Question: What is the mailing or notice date provided in the document?
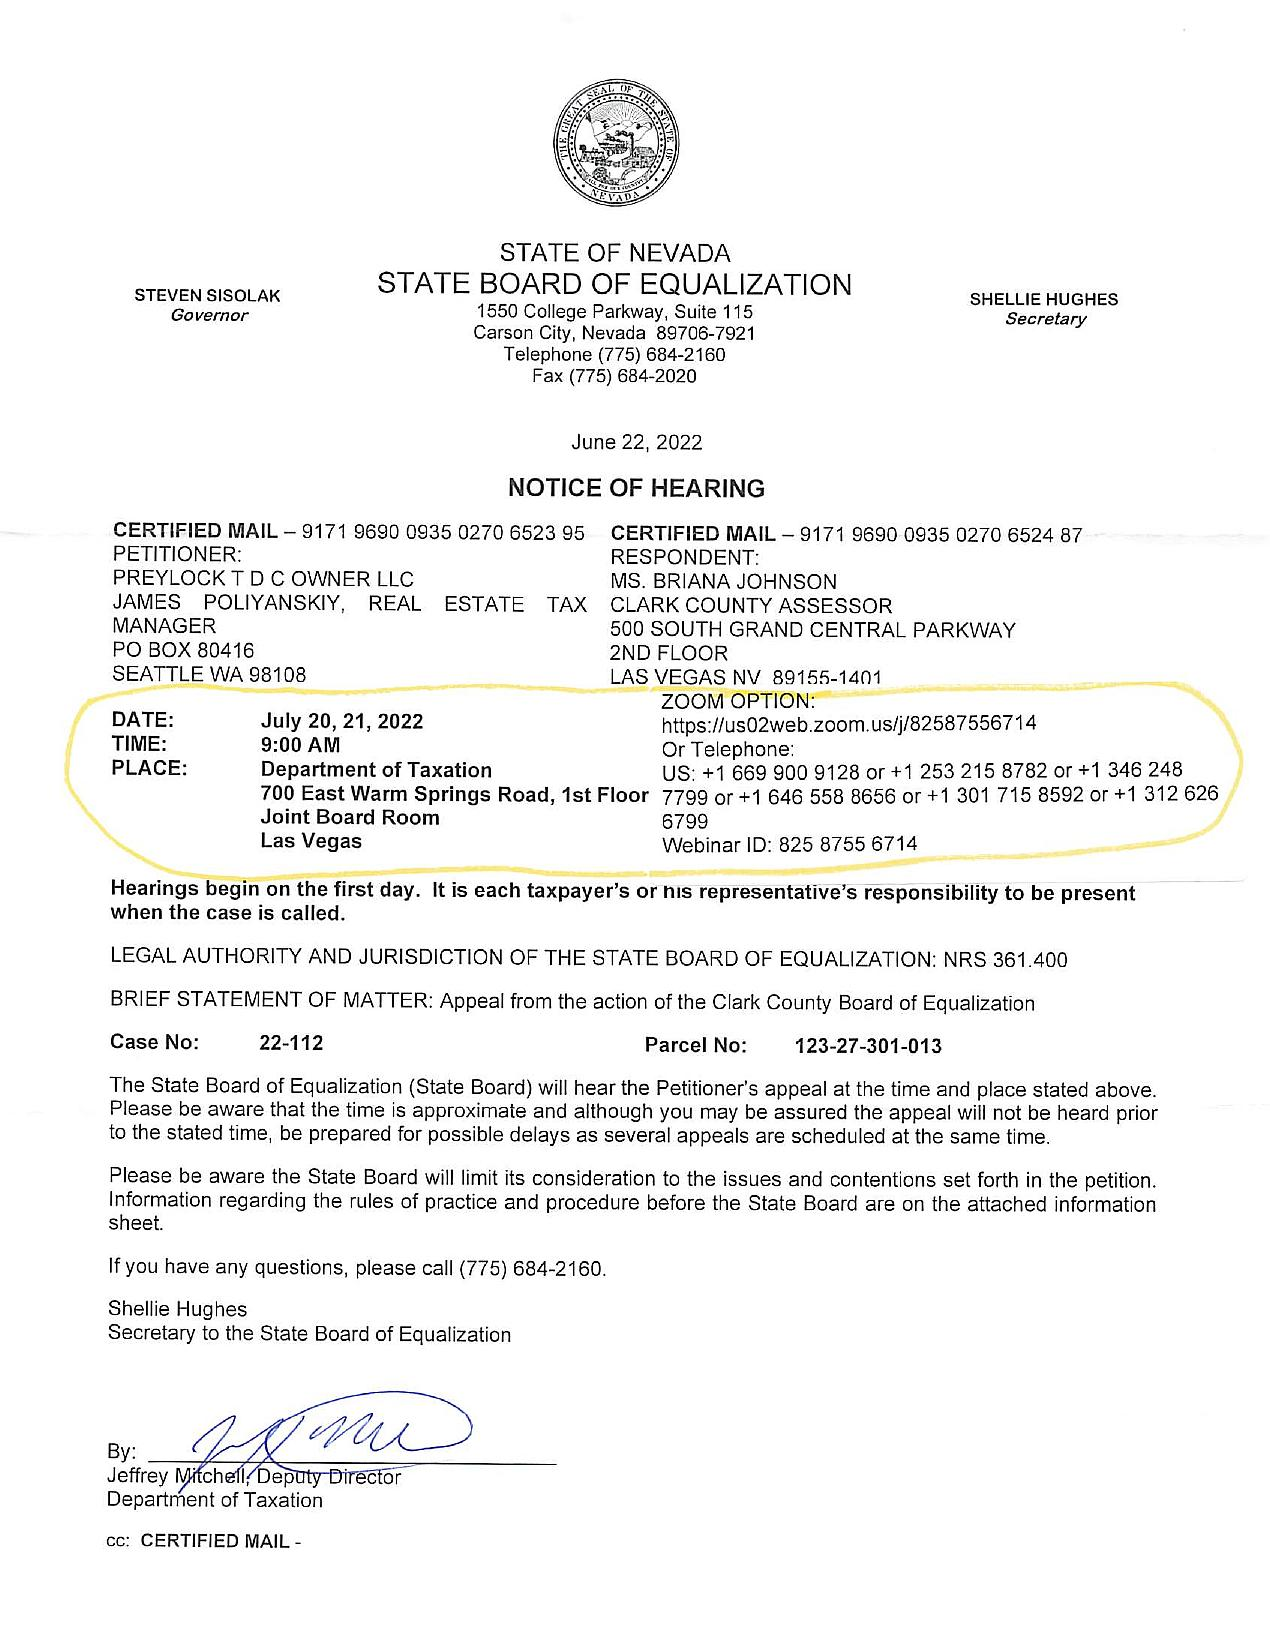
Answer: "22-Jun-22"